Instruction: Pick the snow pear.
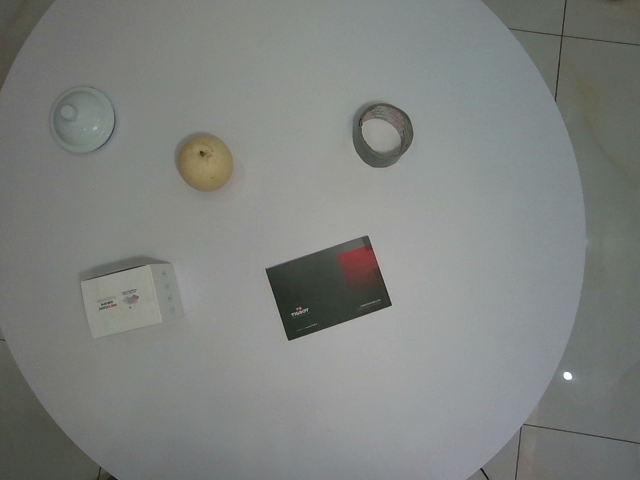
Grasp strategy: vertical